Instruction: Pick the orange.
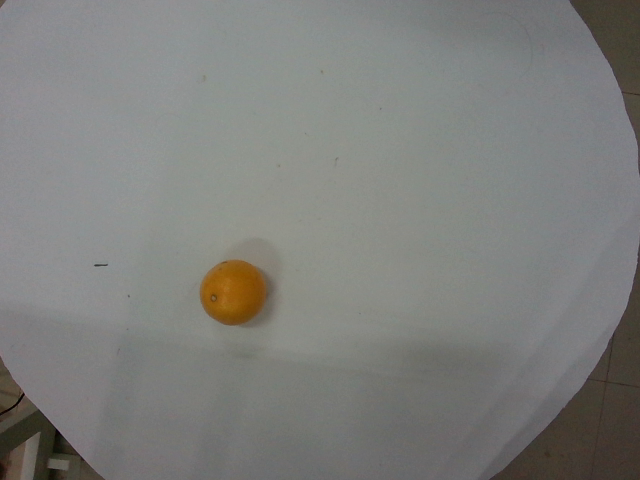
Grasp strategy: vertical